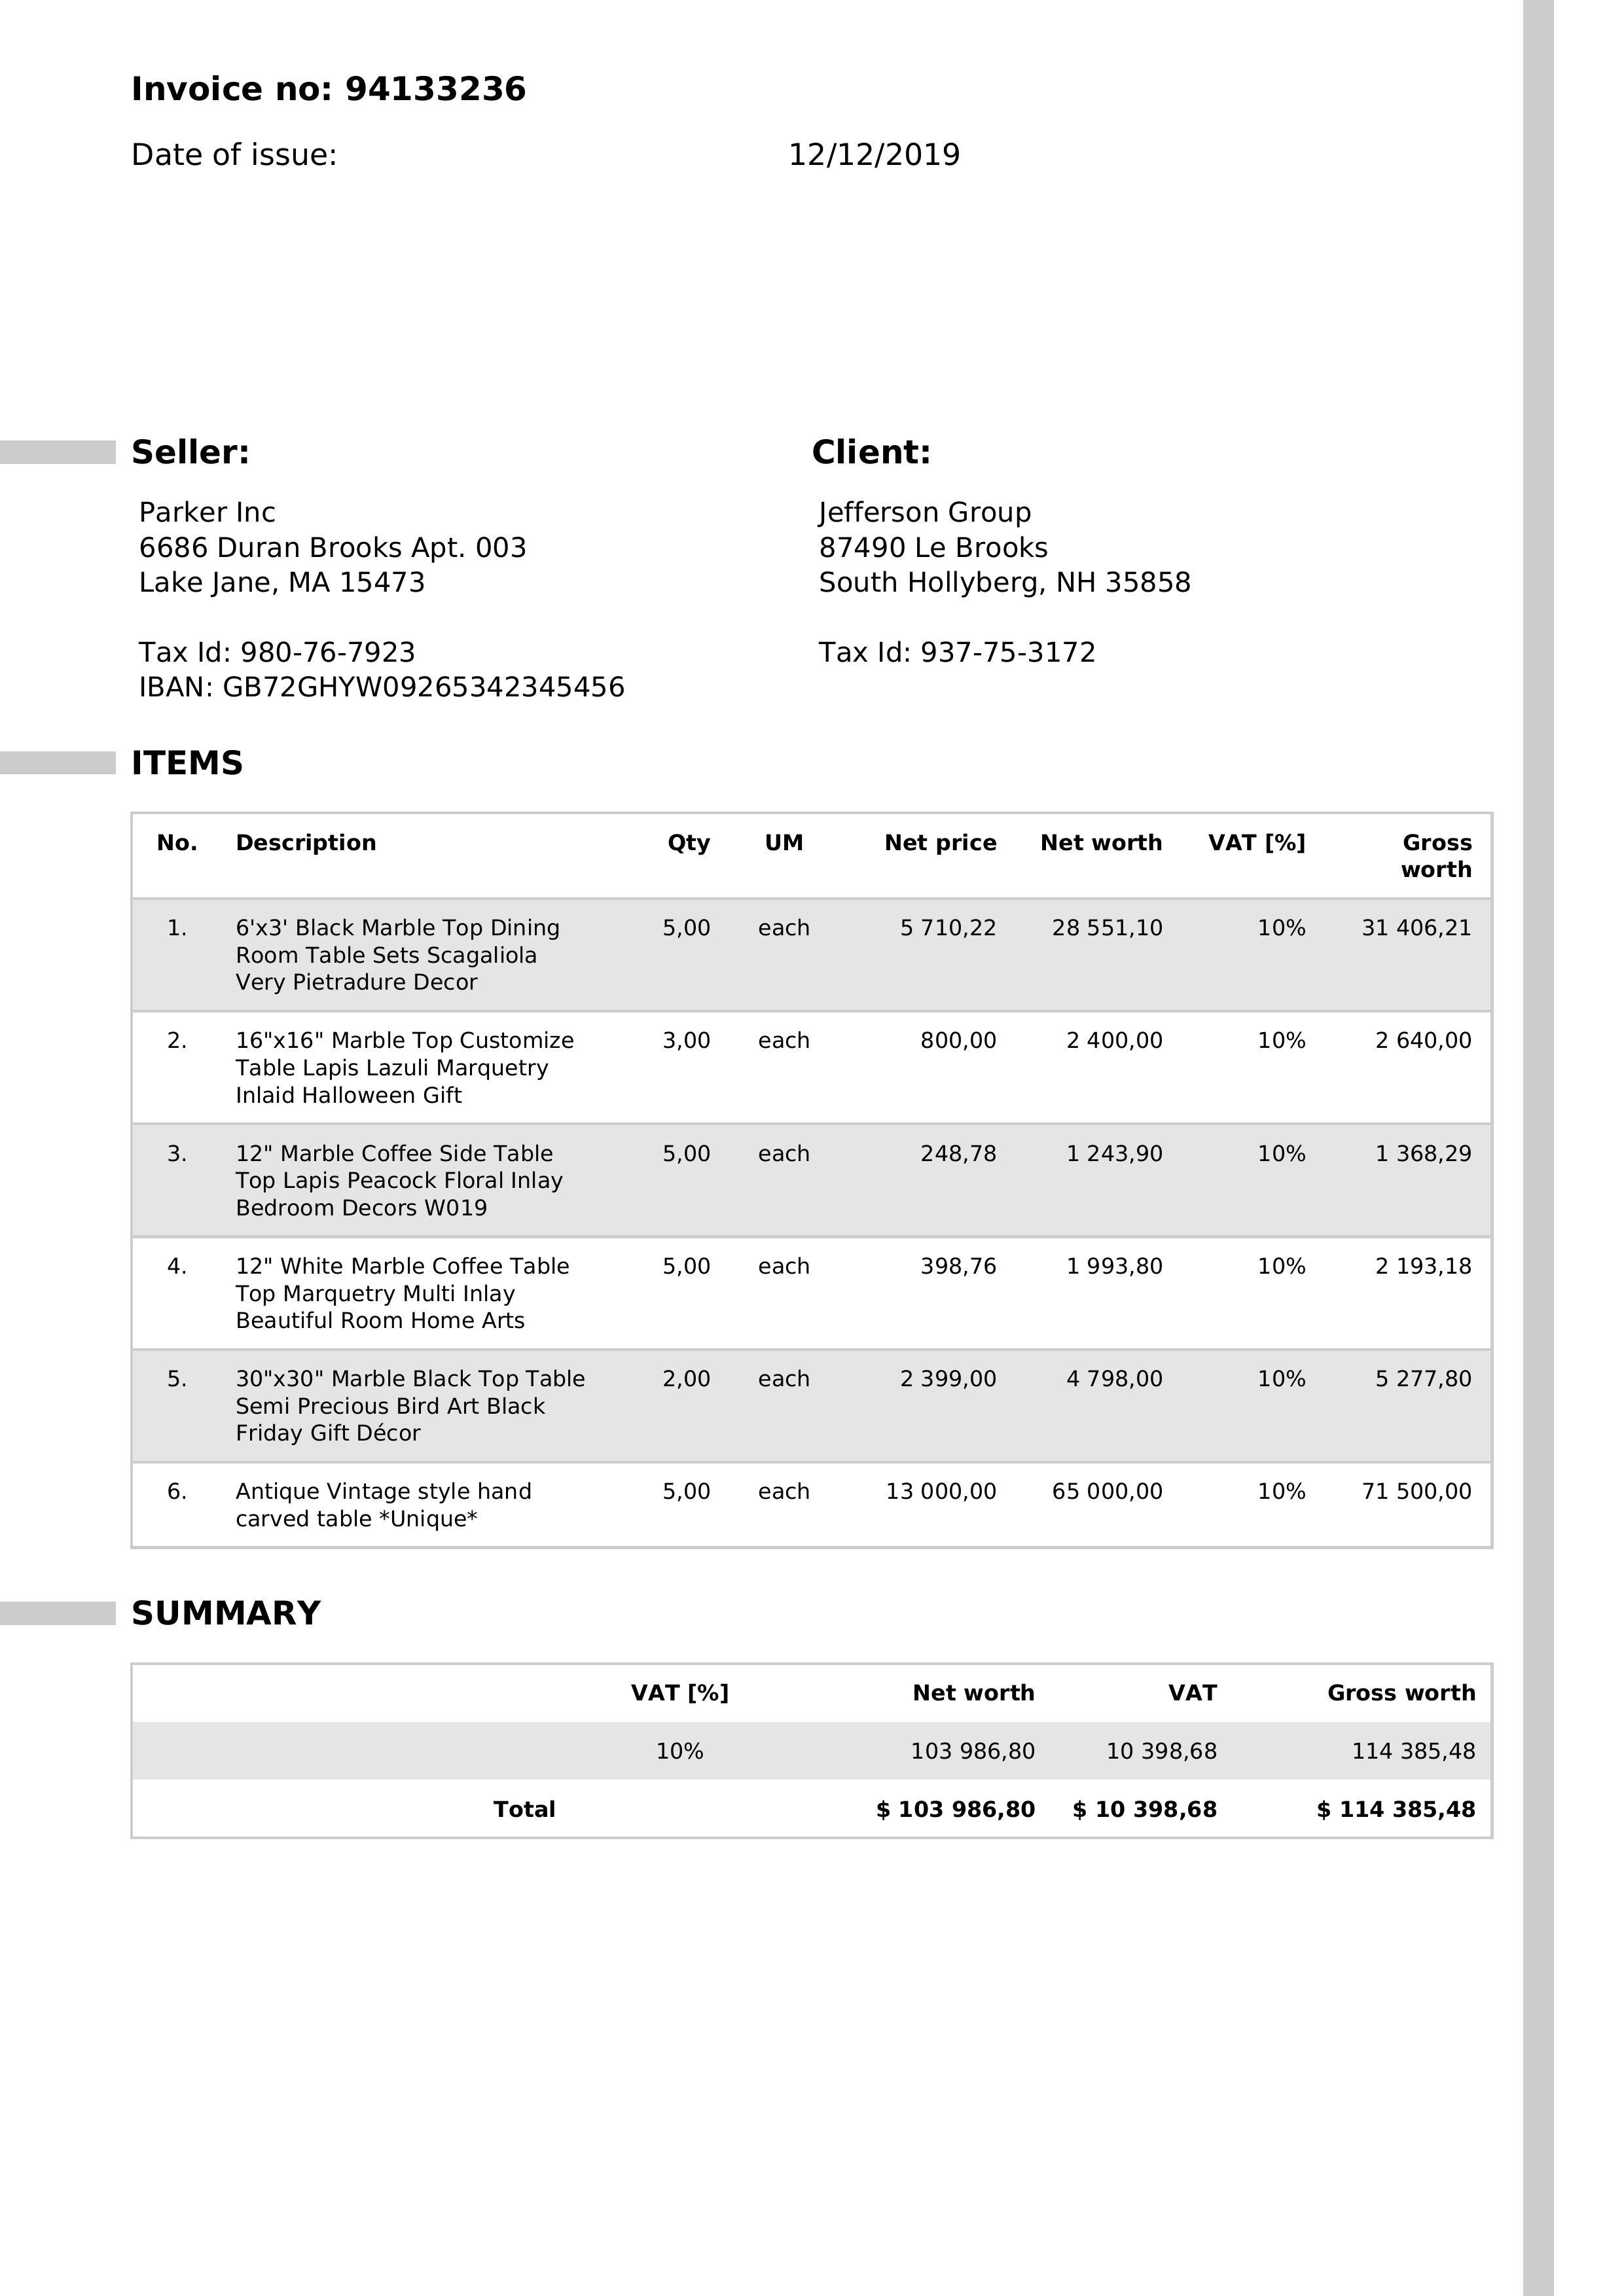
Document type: Invoice